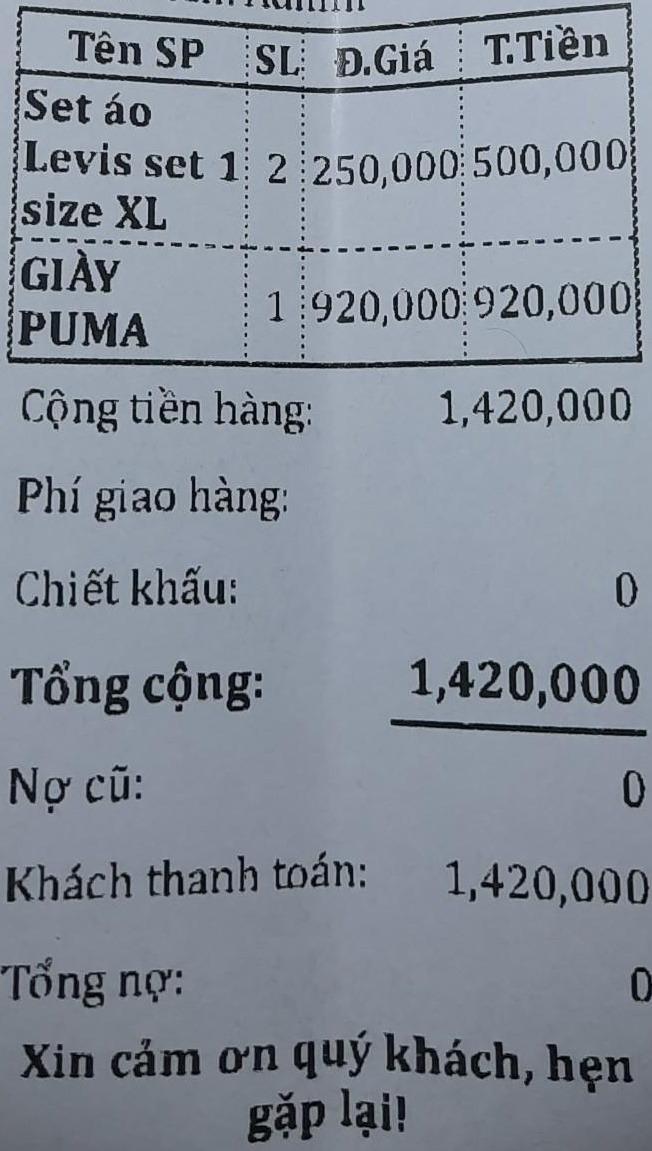
<table>
<tr>
<th>Tên SP</th>
<th>SL</th>
<th>Đ.Giá</th>
<th>T.Tiền</th>
</tr>
<tr>
<td>Set áo Levis set 1 size XL</td>
<td>2</td>
<td>250,000</td>
<td>500,000</td>
</tr>
<tr>
<td>GIÀY PUMA</td>
<td>1</td>
<td>920,000</td>
<td>920,000</td>
</tr>
</table>

Cộng tiền hàng: 1,420,000

Phí giao hàng:

Chiết khấu: 0

Tổng cộng: 1,420,000

Nợ cũ: 0

Khách thanh toán: 1,420,000

Tổng nợ: 0

Xin cảm ơn quý khách, hẹn gặp lại!